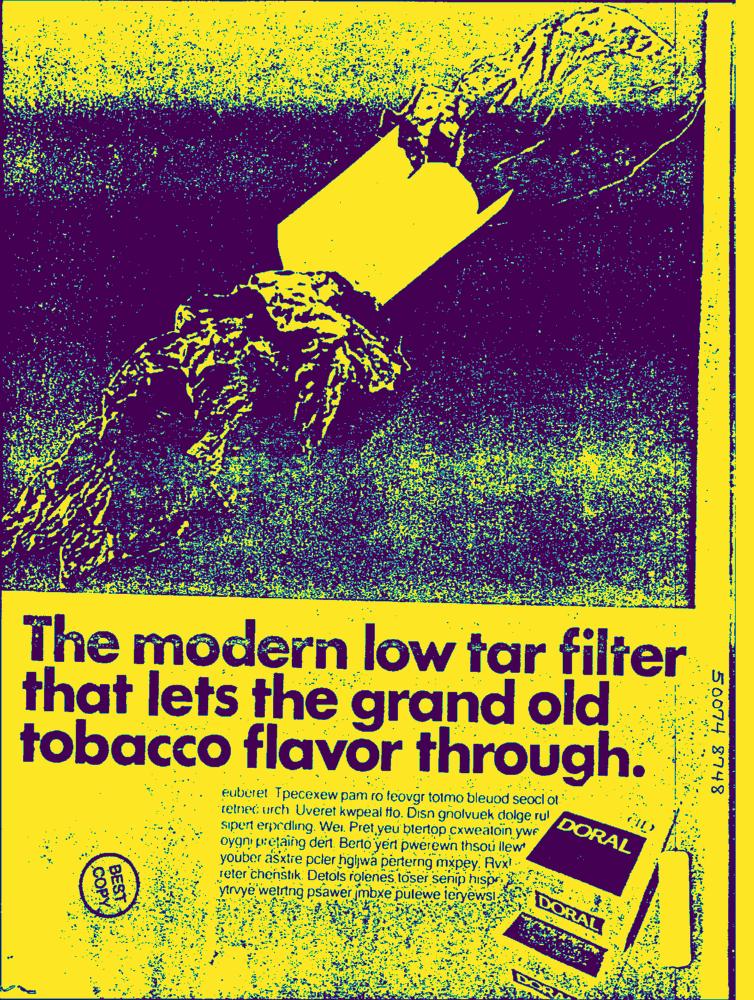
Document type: AD